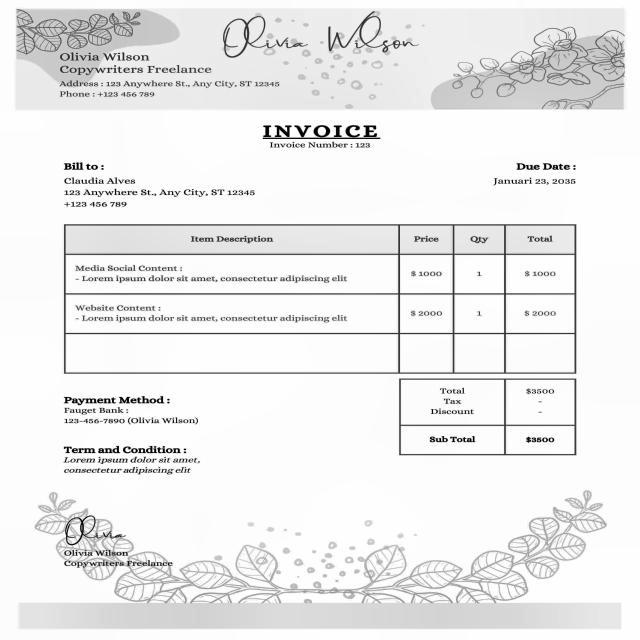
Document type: Invoice